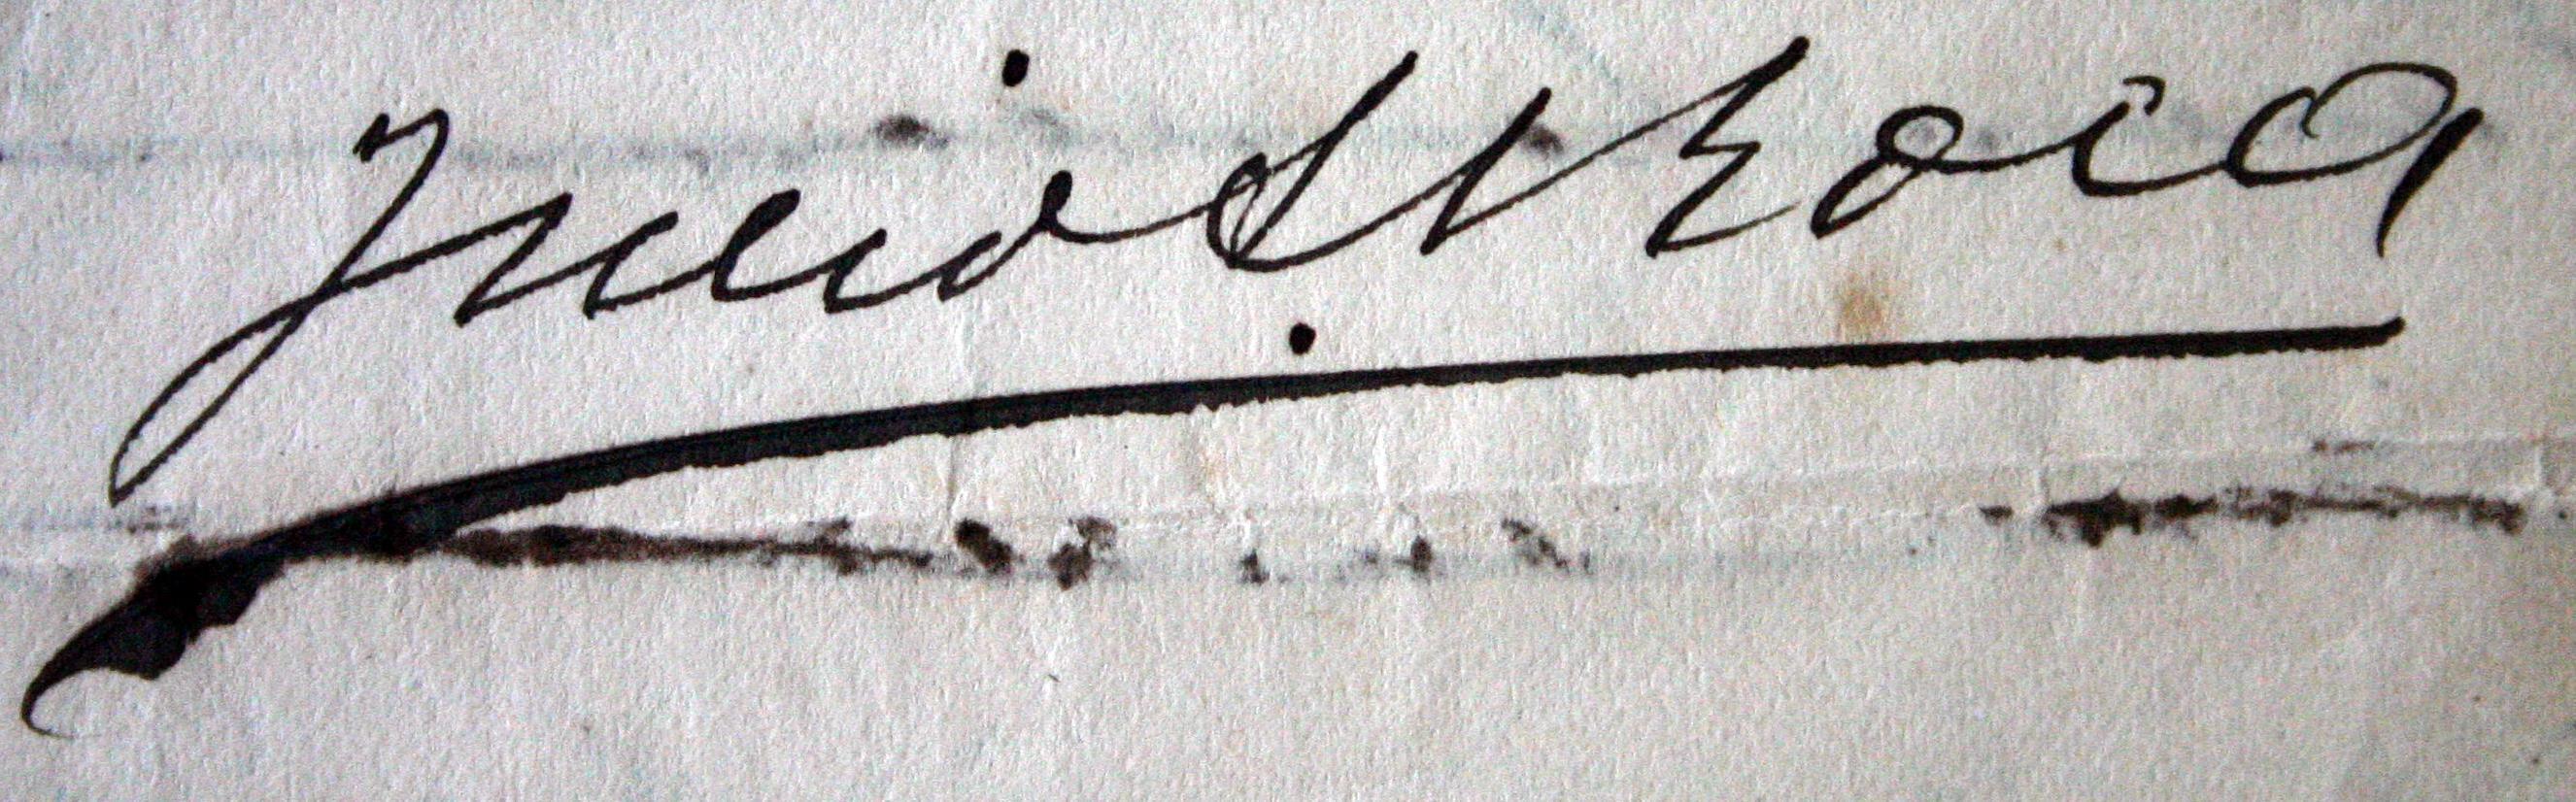
Signature of: julio argentino roca